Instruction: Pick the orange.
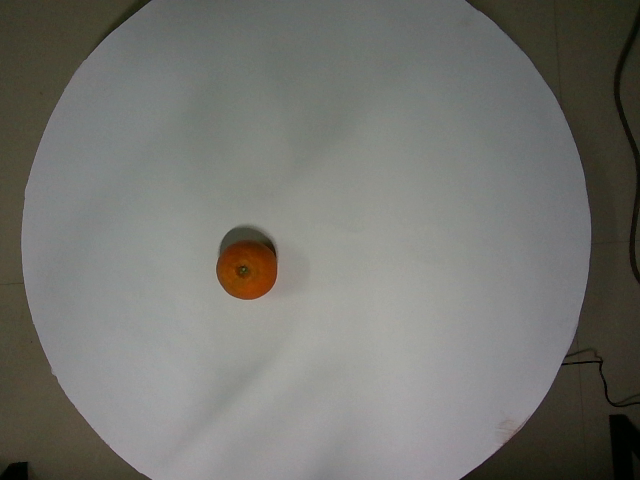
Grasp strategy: vertical